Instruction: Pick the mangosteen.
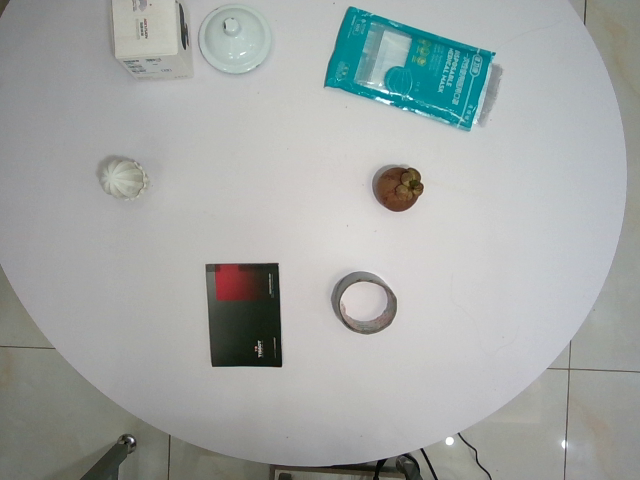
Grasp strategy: vertical